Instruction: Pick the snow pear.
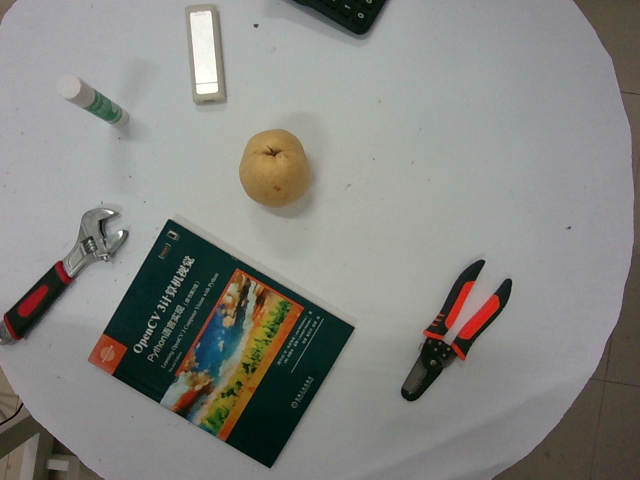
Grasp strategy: vertical